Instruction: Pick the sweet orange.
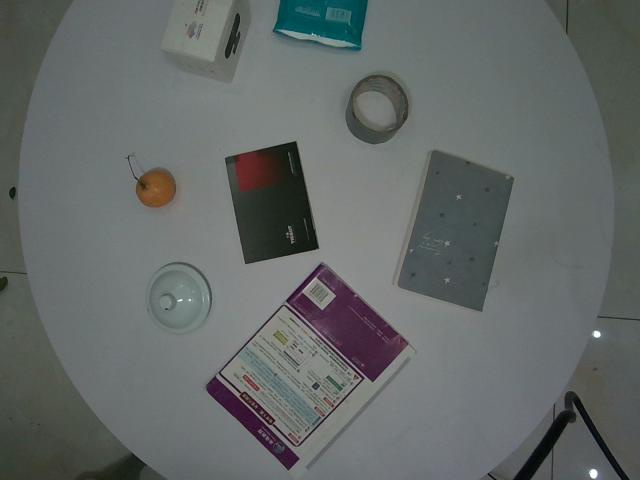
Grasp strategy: vertical